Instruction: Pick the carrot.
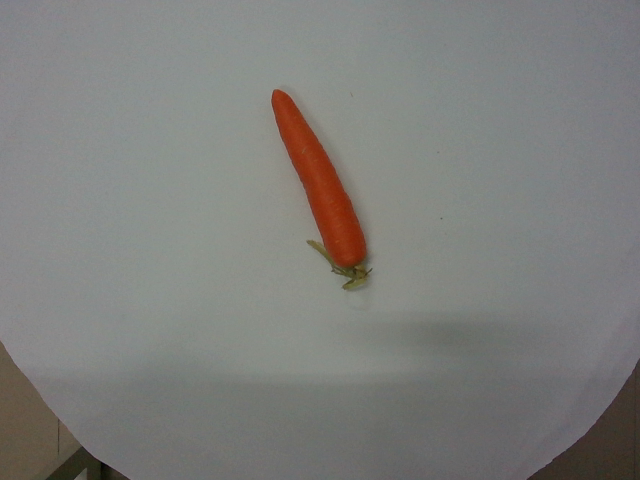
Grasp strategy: vertical